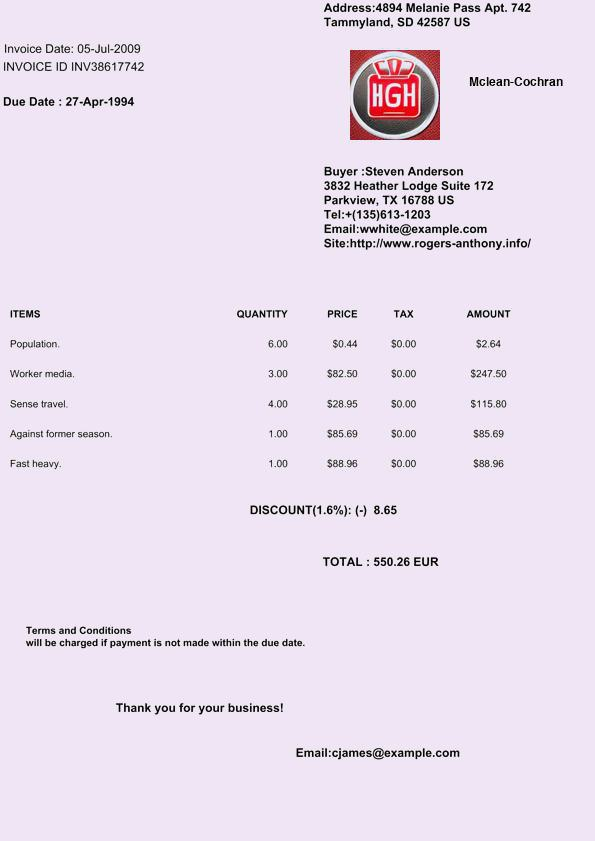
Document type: Invoice